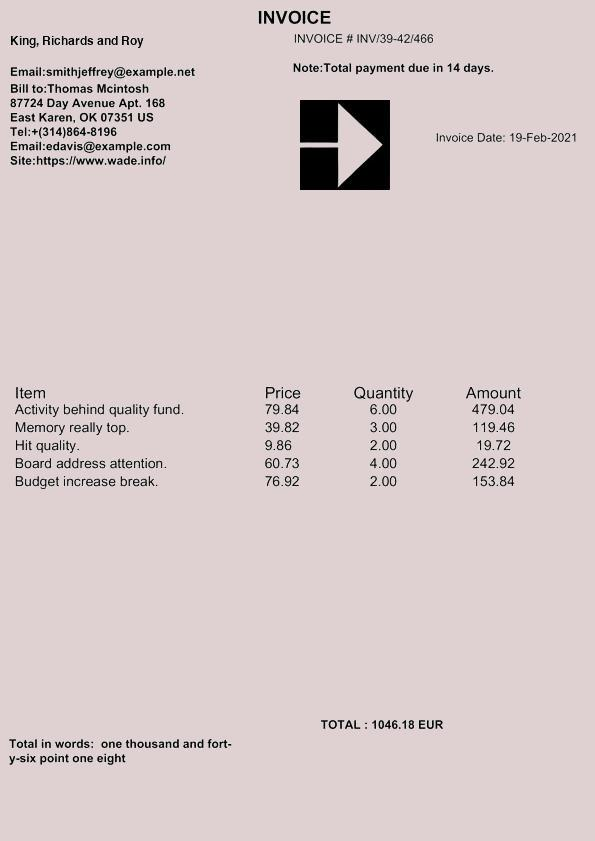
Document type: Invoice